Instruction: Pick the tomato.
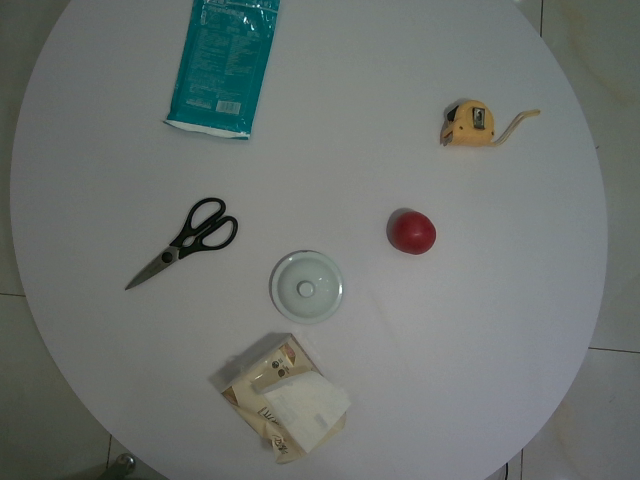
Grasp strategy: vertical